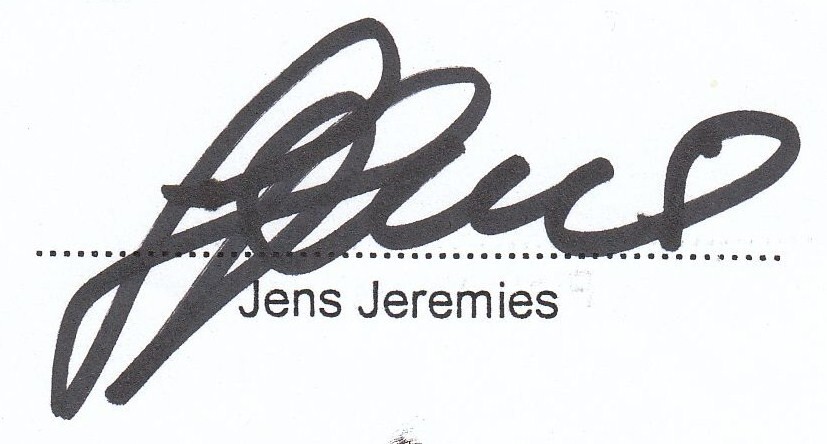
Signature of: jens jeremies